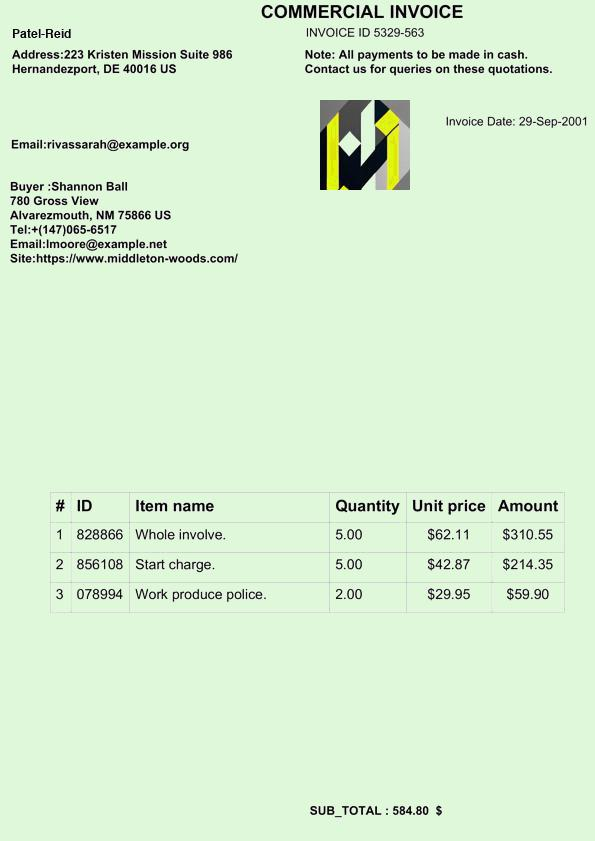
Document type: Invoice